Question: What jurisdiction, city, or county is the document associated with?
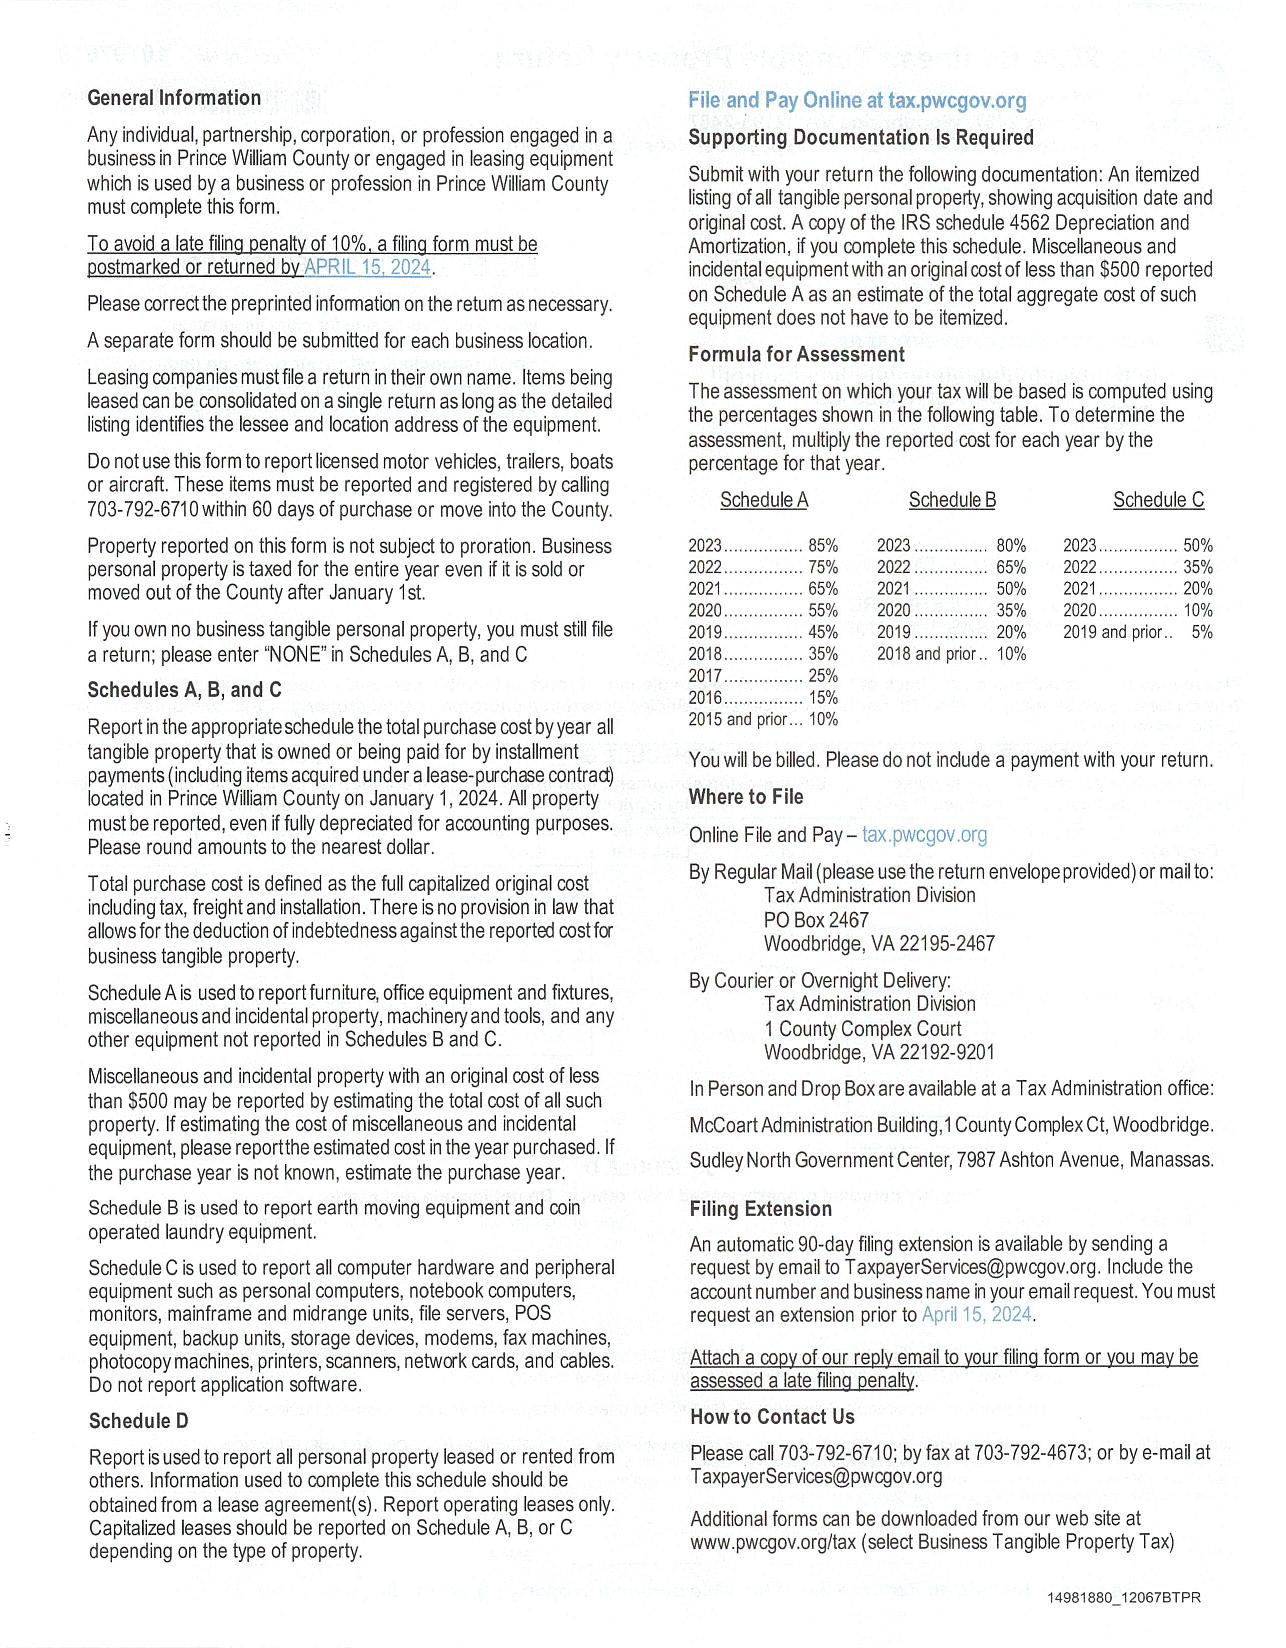
Answer: "Prince William County"